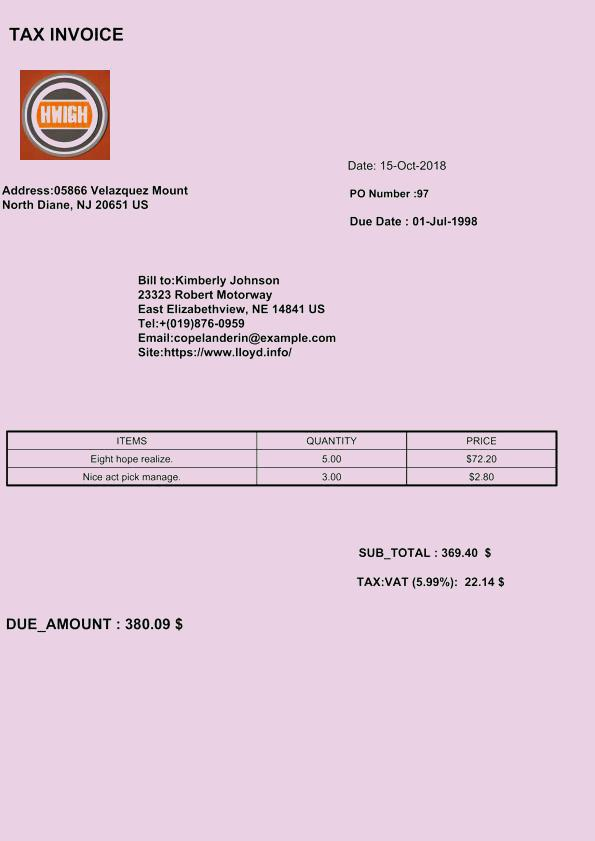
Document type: Invoice